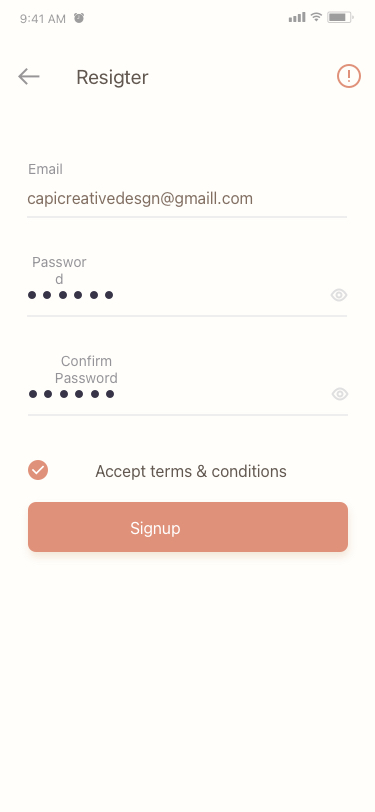
Text in this UI design:
Email
capicreativedesgn@gmaill.com
Password
Confirm Password